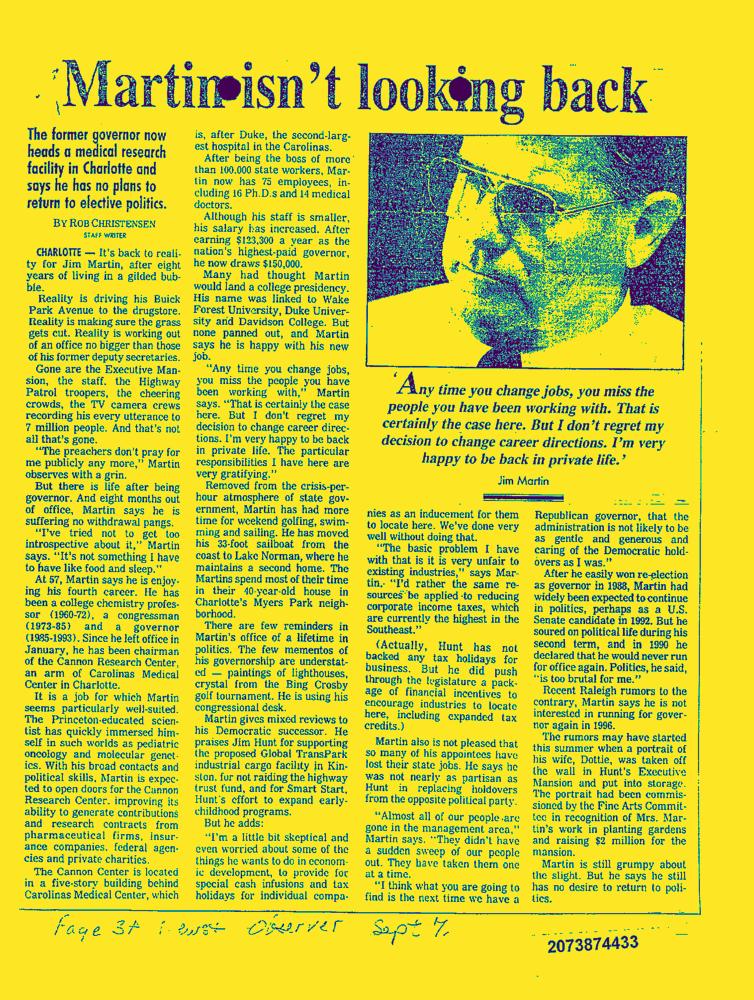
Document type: News-Article